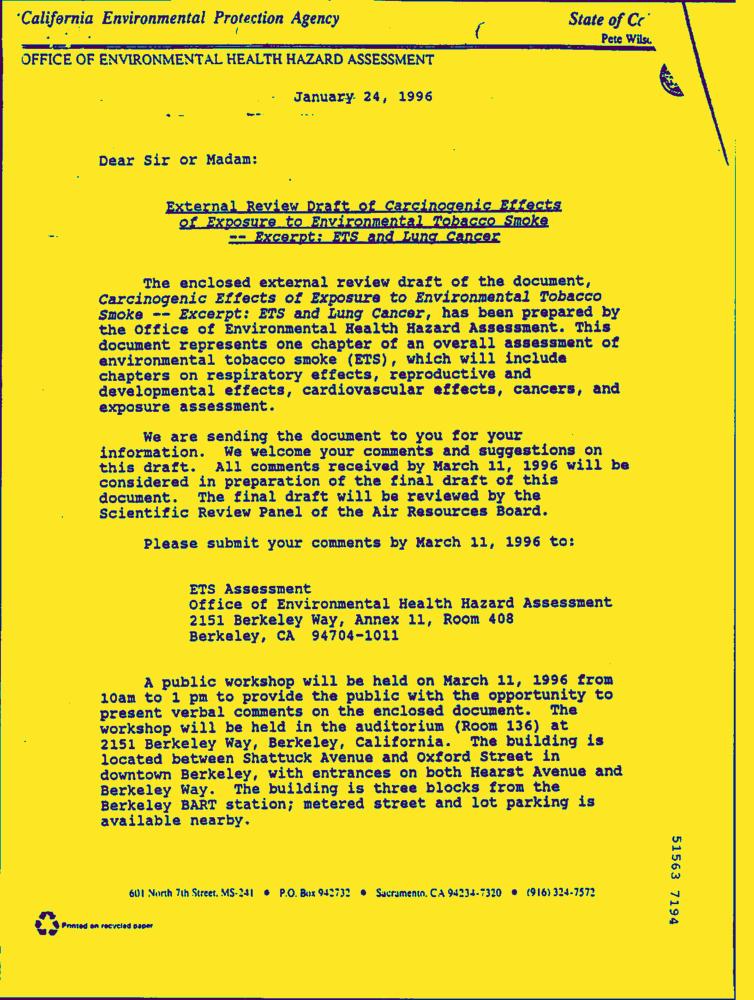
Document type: Letter-Doc